Question: How is the property described in the document?
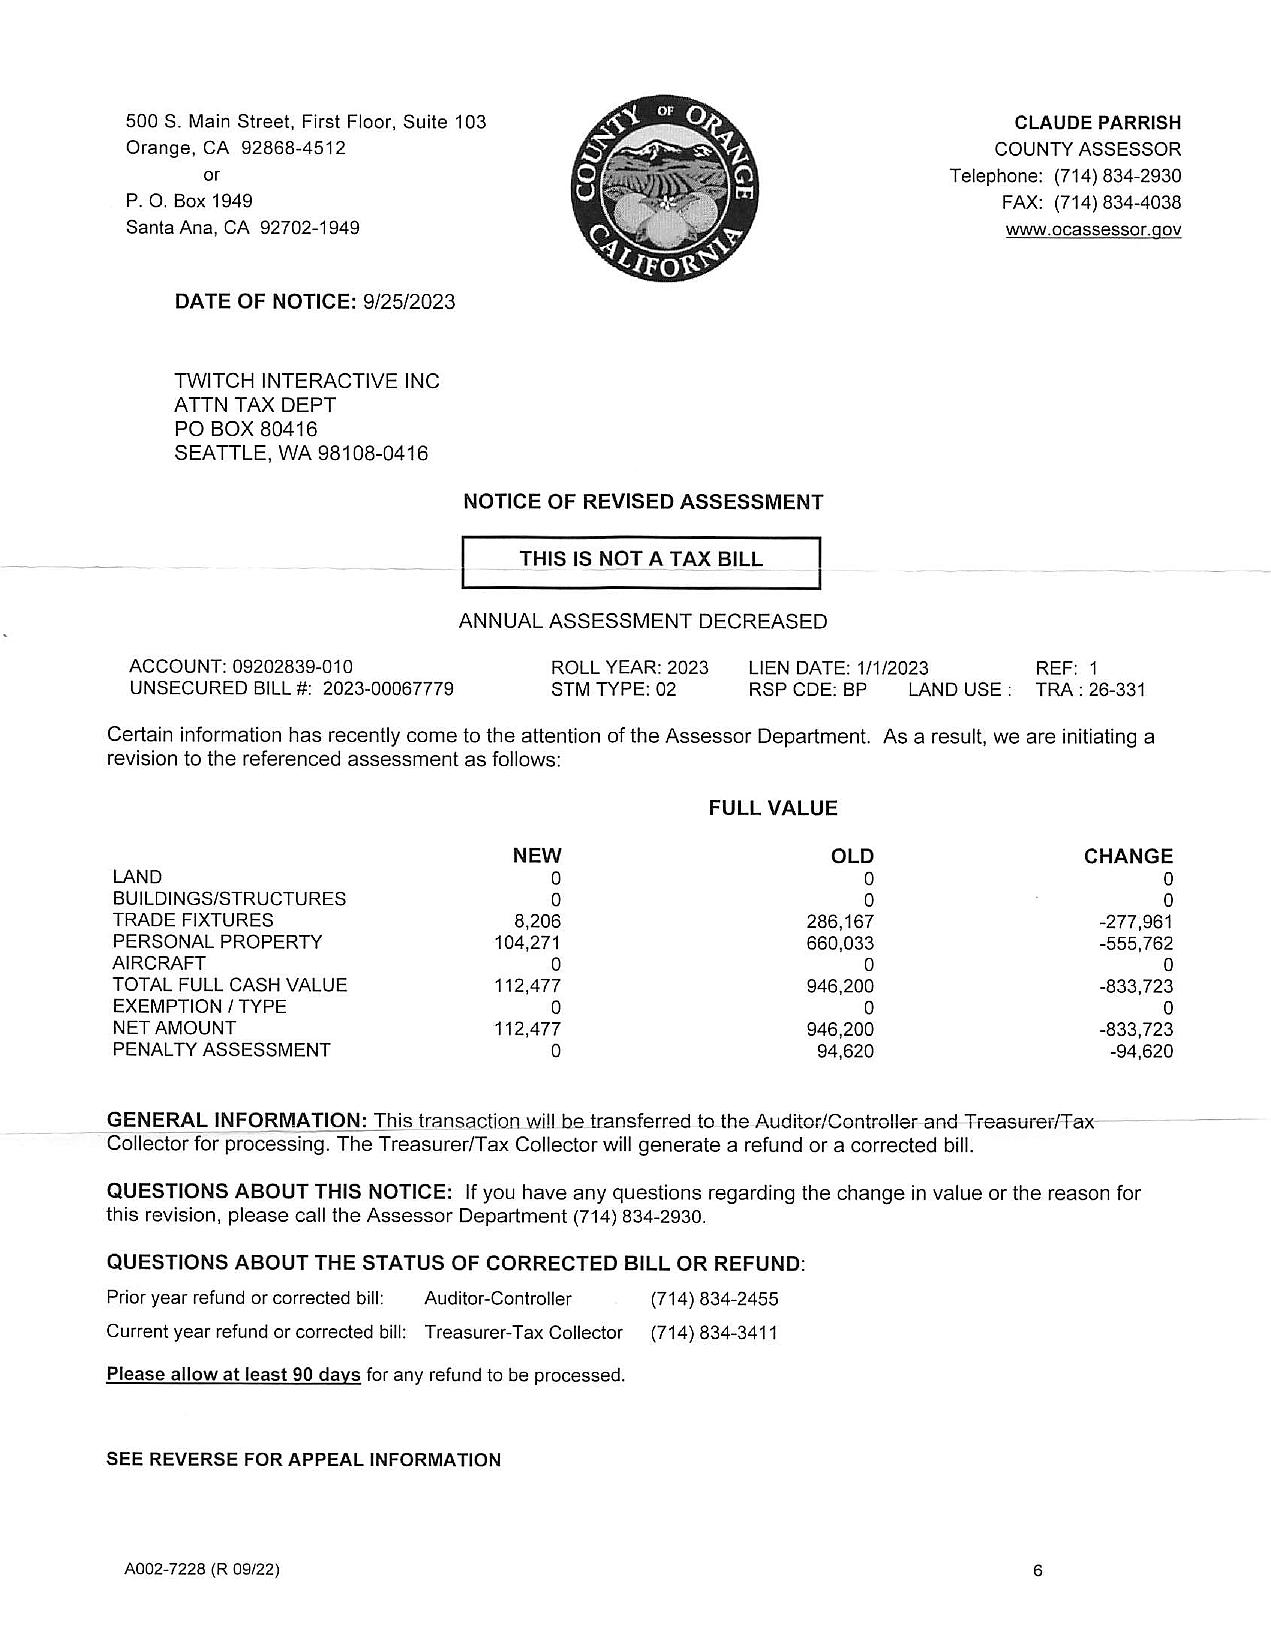
Answer: "TRADE FIXTURES, PERSONAL PROPERTY, AIRCRAFT"